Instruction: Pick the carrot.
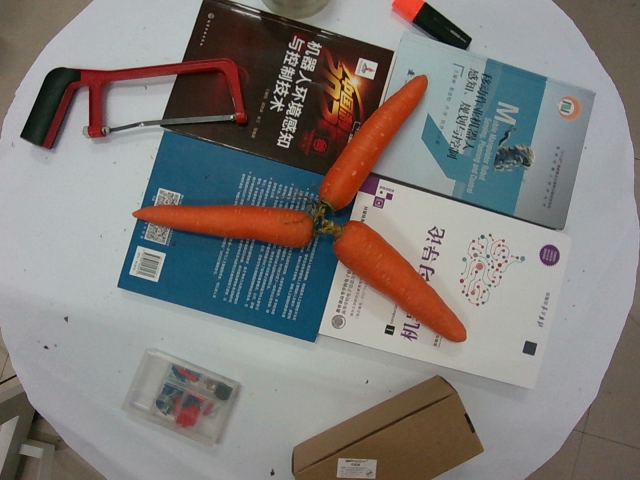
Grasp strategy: vertical